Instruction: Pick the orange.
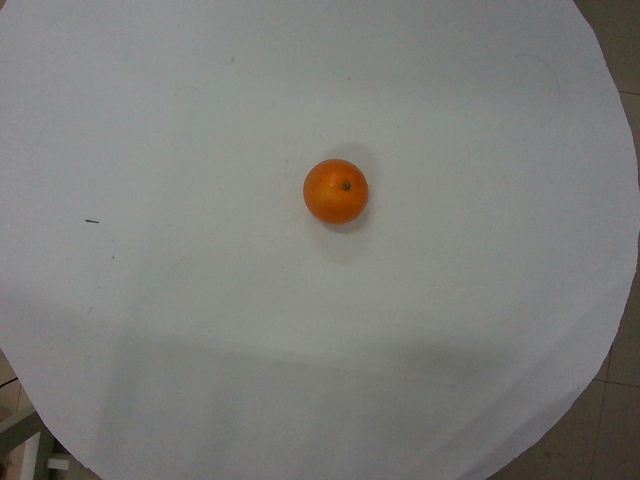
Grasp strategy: vertical